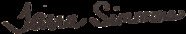
Signature of: tarra simmons